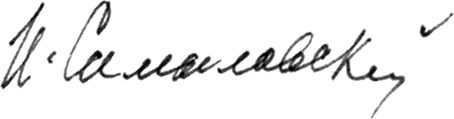
Signature of: ivan samylovsky